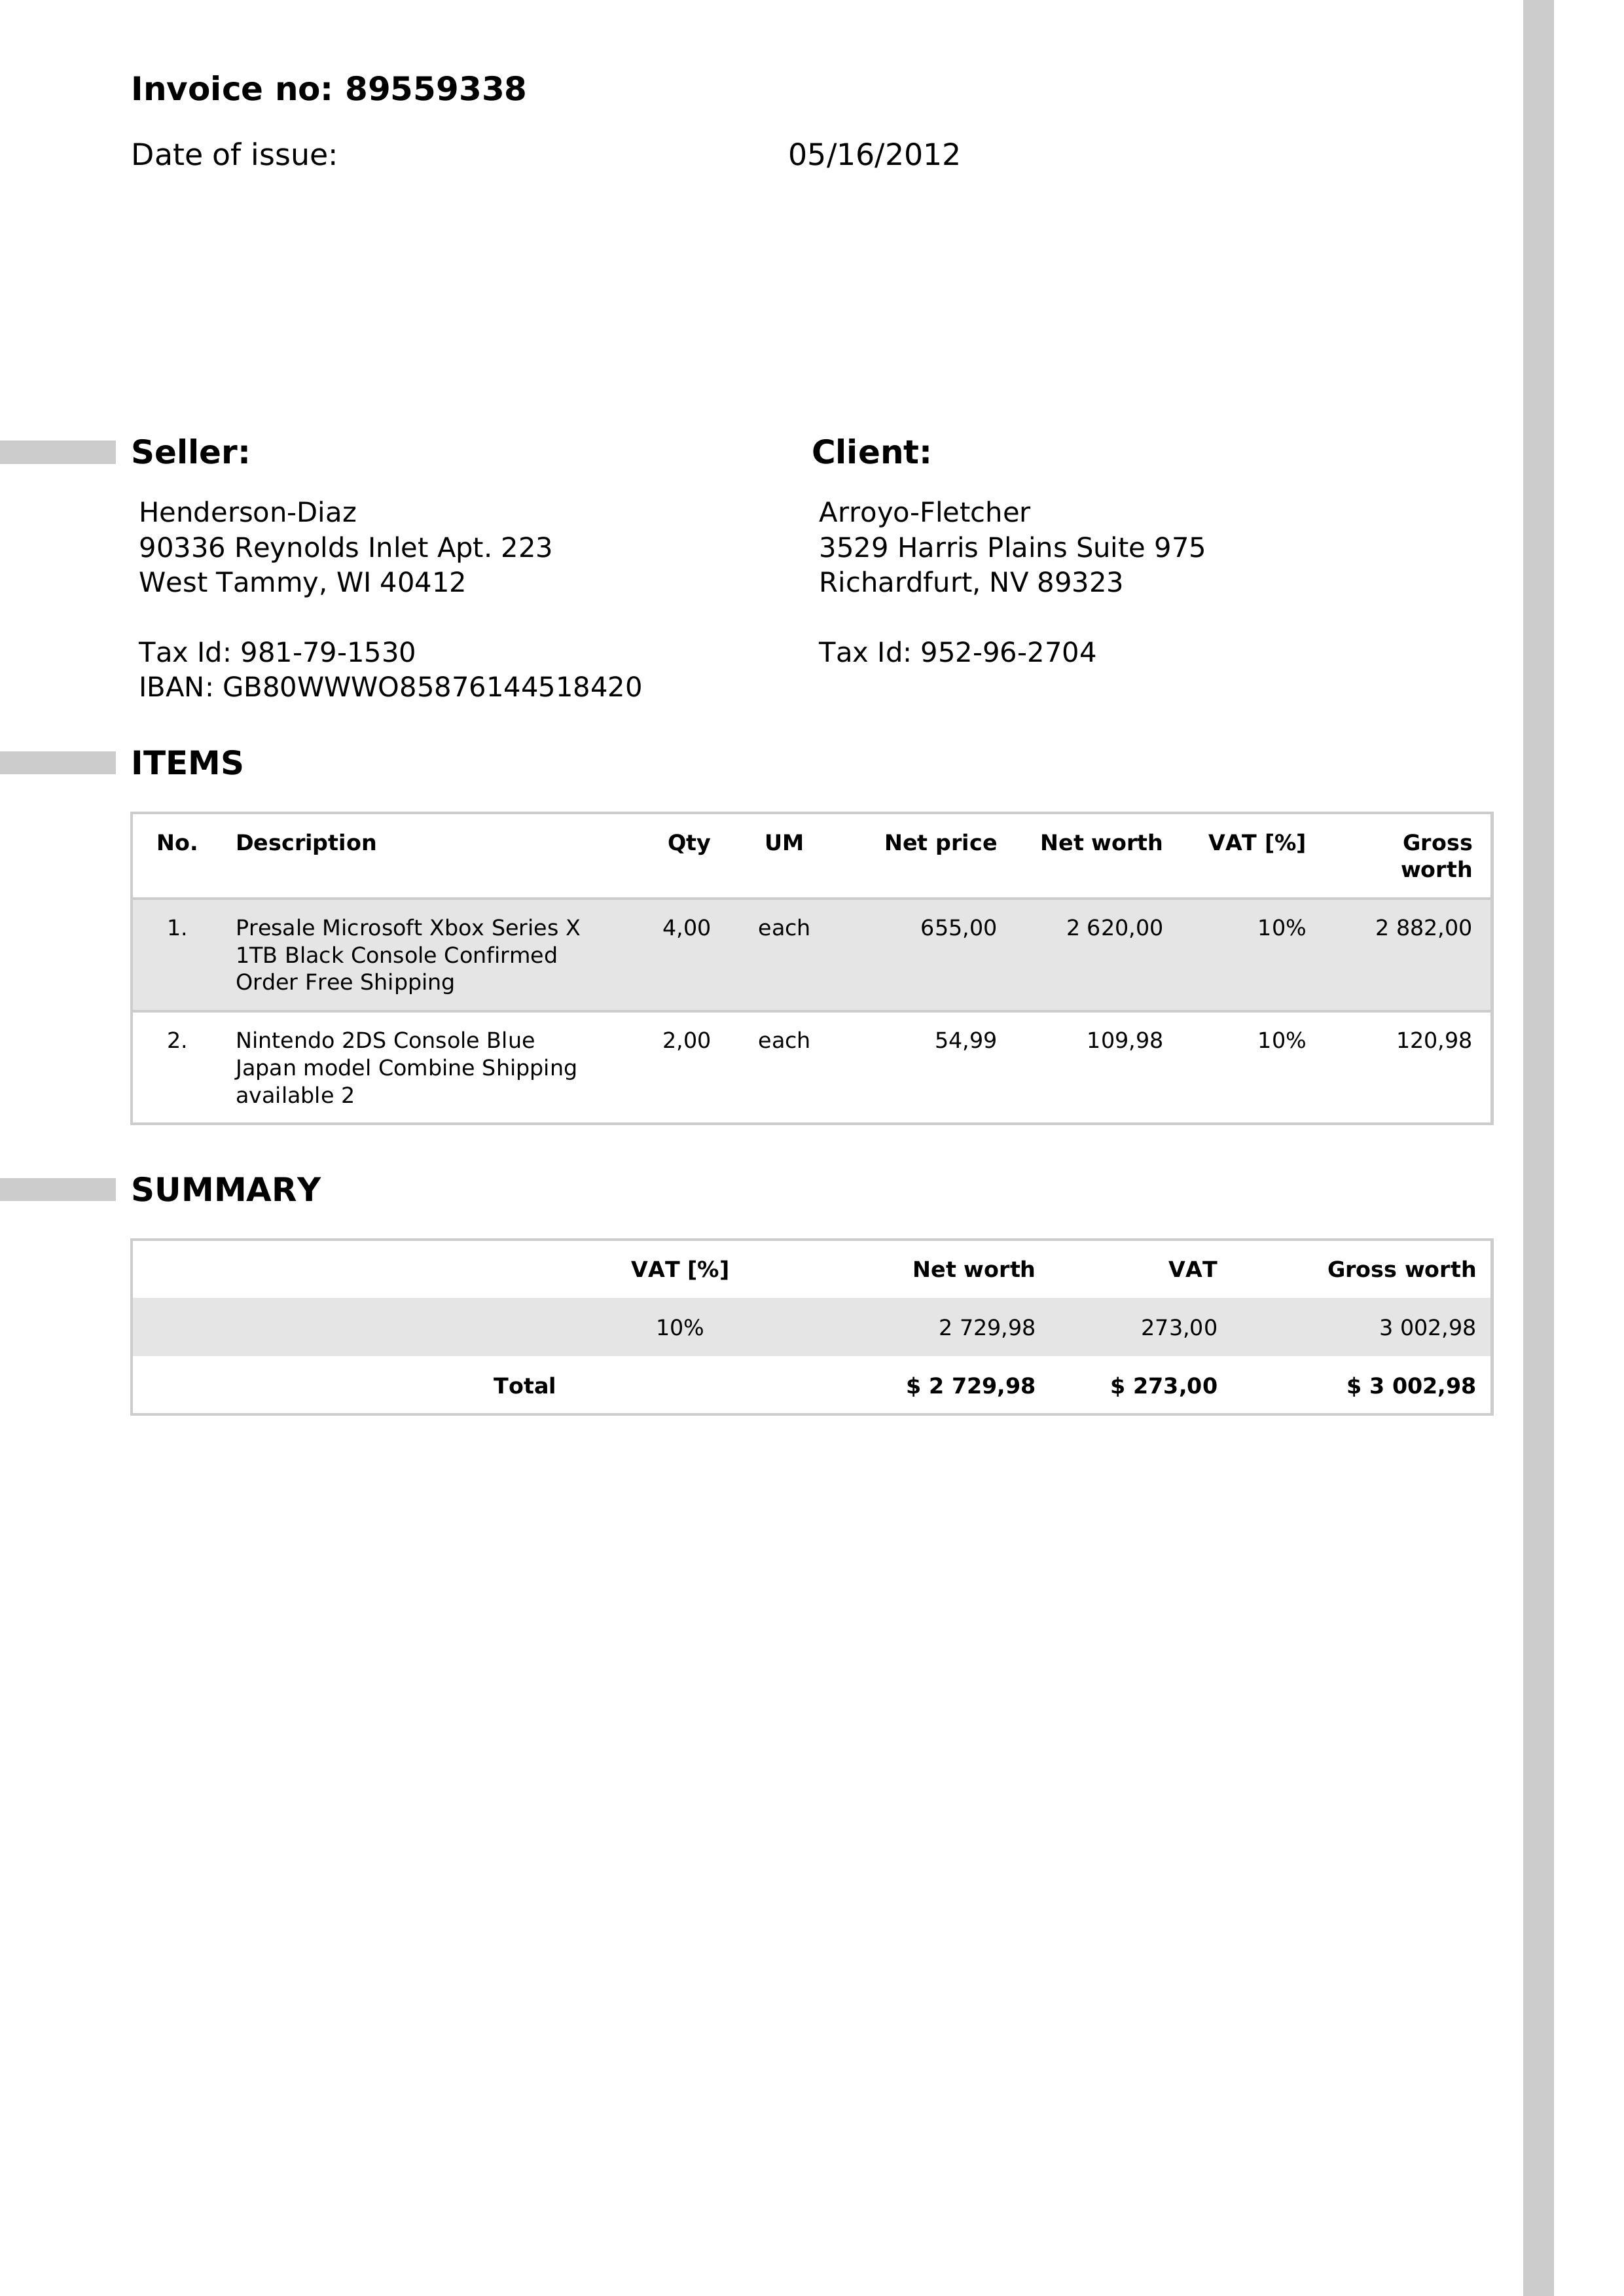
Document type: Invoice